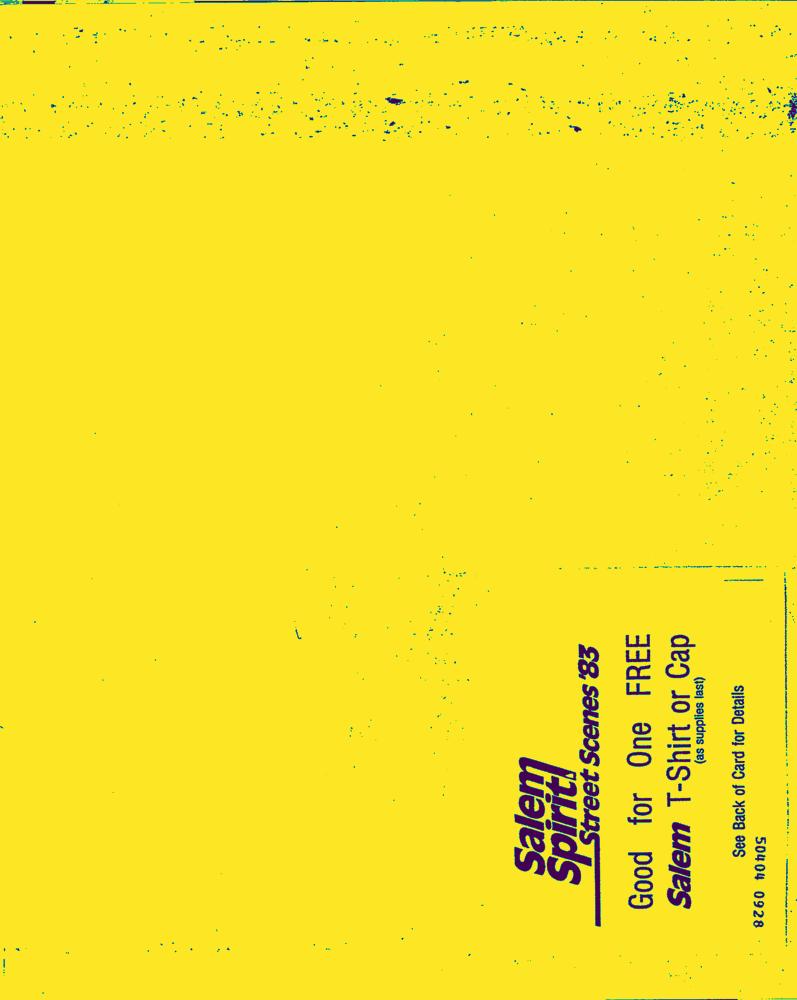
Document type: AD